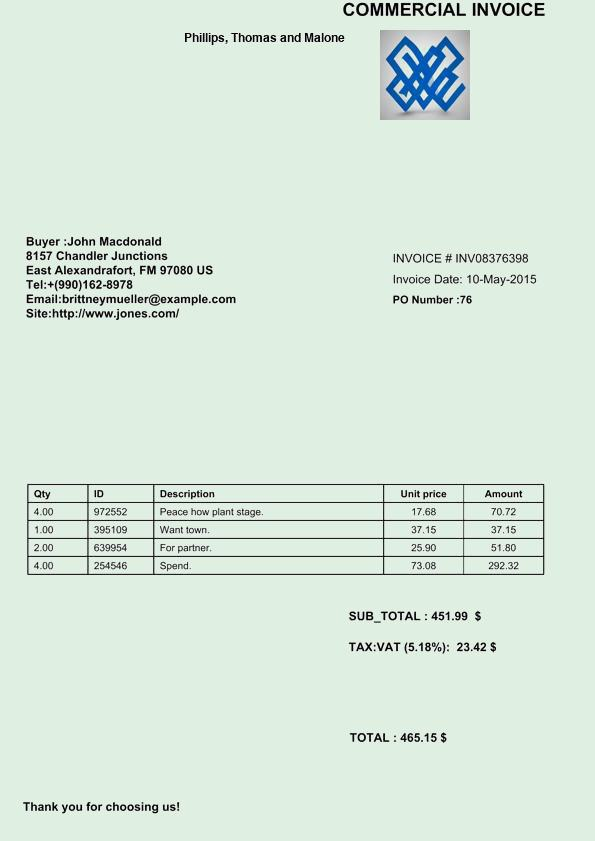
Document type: Invoice